Question: What is the earliest payment due date mentioned in the document?
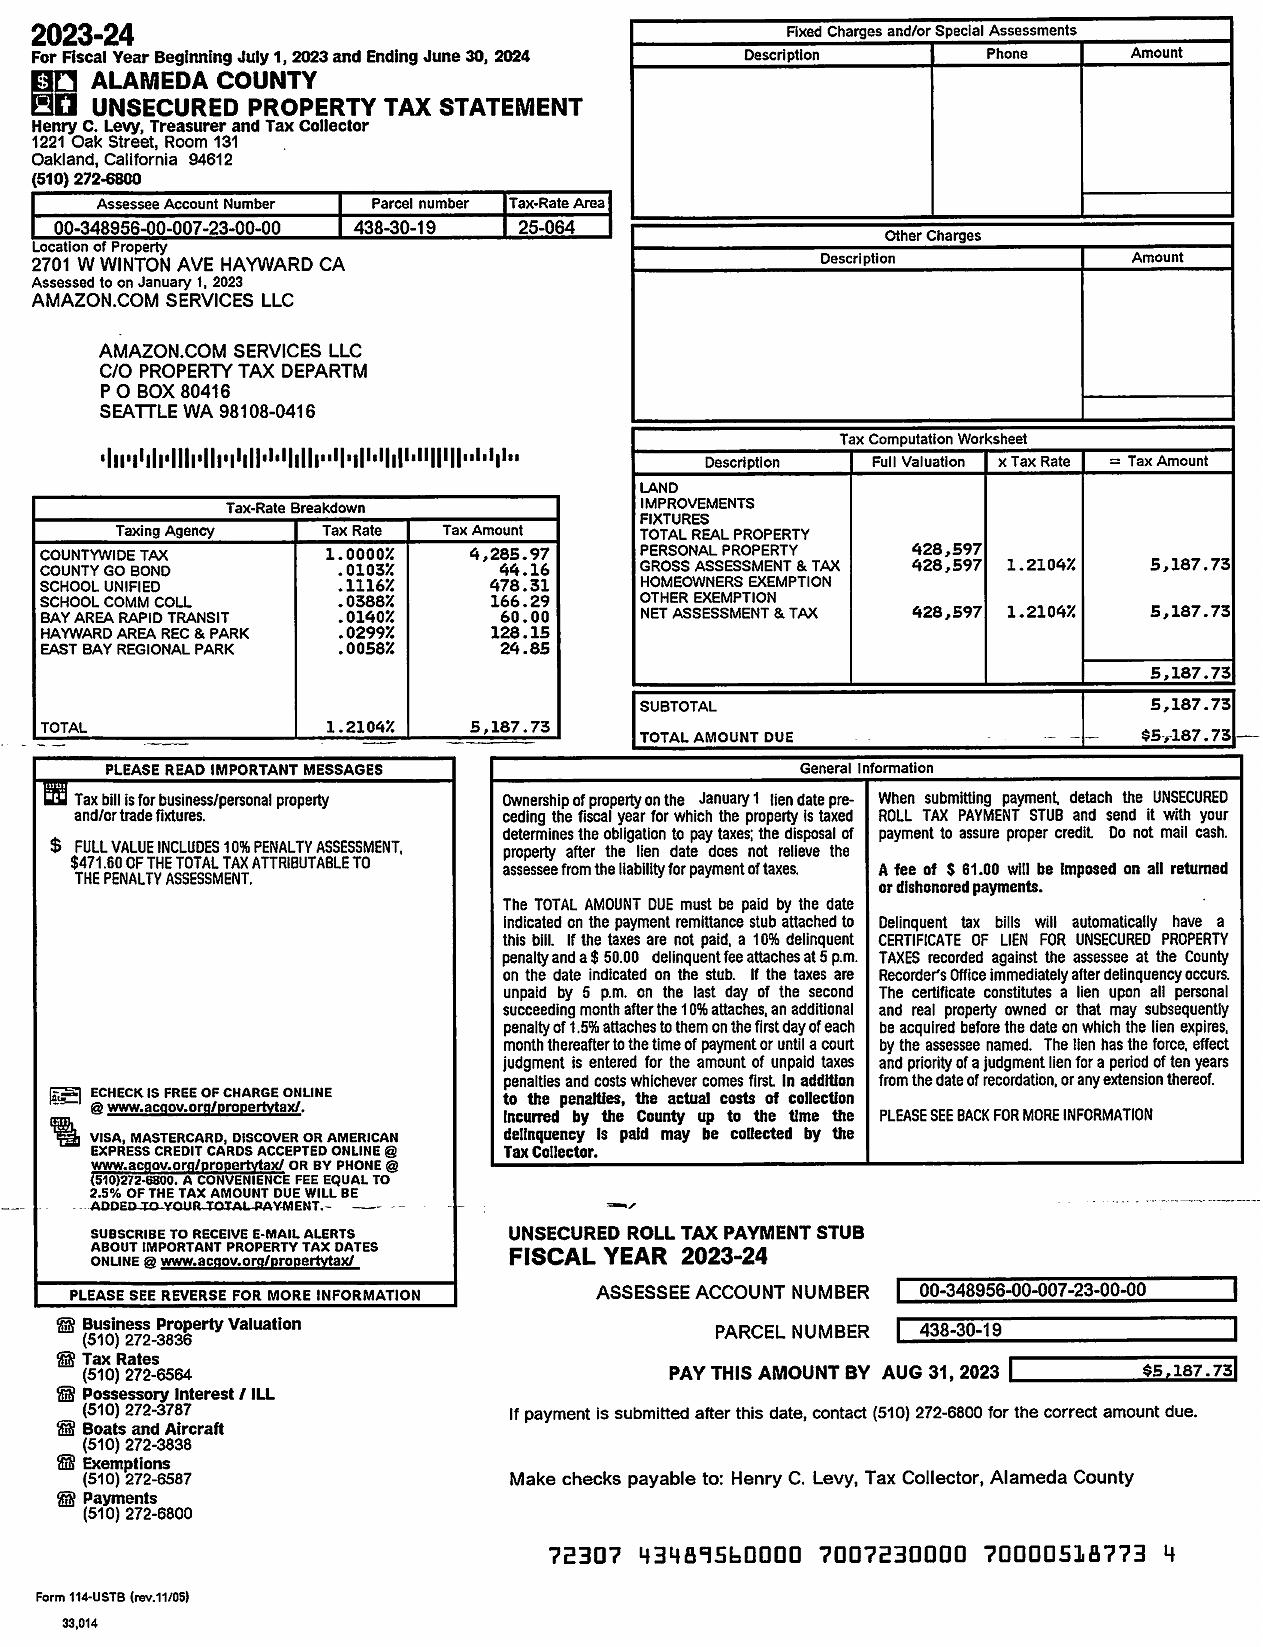
Answer: "31-Aug-23"